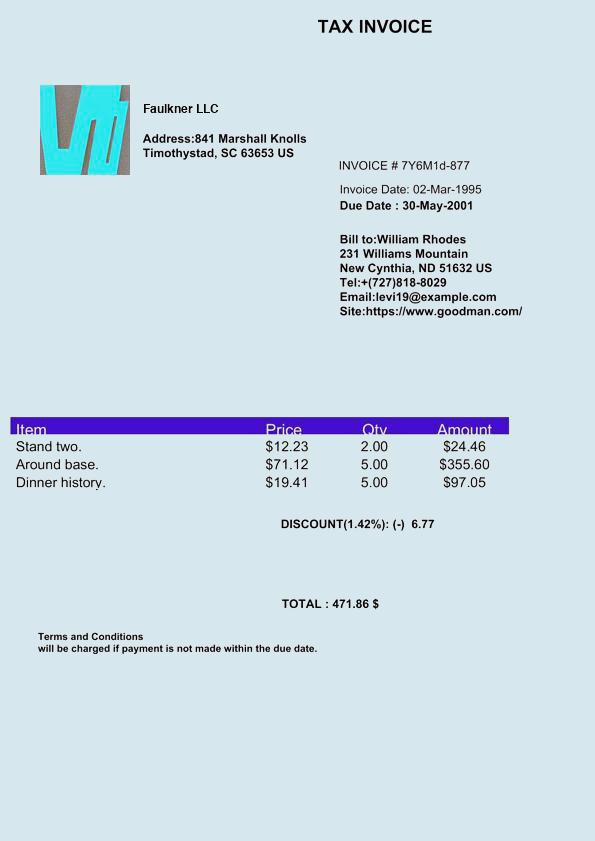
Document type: Invoice